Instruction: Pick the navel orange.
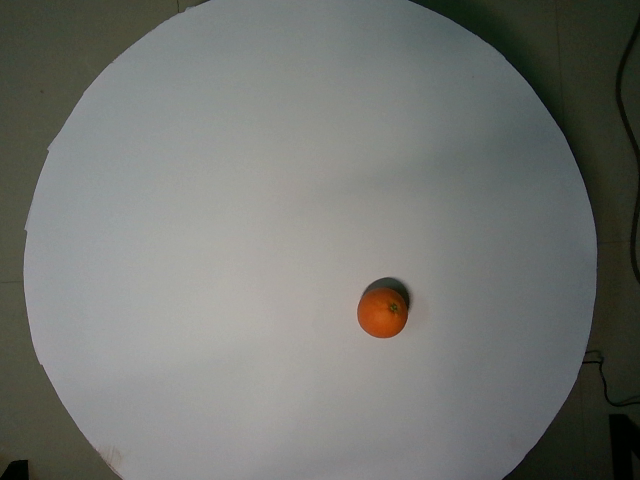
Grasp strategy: vertical